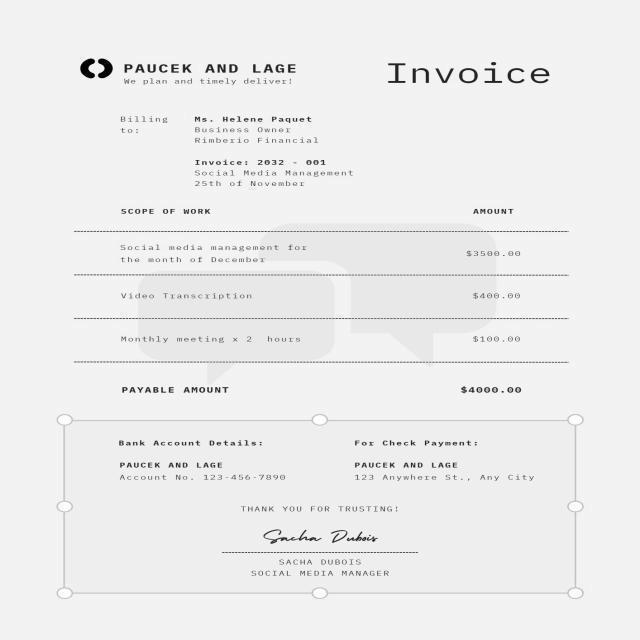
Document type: Invoice